Question: What is the potential diagnosis?
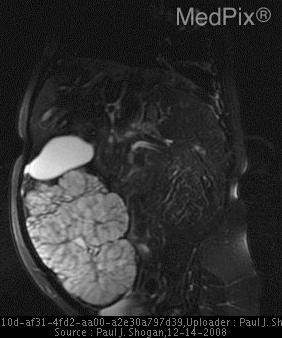
Answer: The possible diagnosis includes DDx of AP radiographs of the abdomen.

Neonatal Ascites...Biliary Ascites (Perforation of Bile Duct), Urinary Ascites (Intraperitoneal bladder, ureteric, or upper tract perforation/ Posterior Urethral Valves), Chylous Ascites (congenital lymphatic abnormality)

Neonatal Abdominal Mass....Renal (Multicystic Dysplastic Kidney, Hydronephrosis, Polycystic Disease, Posterior Urethral Valves, Renal Vein Thrombosis (dehydration/hemoconcentration, Mesoblastic Nephroma)), Adrenal Masses (Hemorrhage, Neuroblastoma), Liver (Cysts, Hepatoblastoma, Hemangioendothelioma, Mesenchymal hamartoma, Metastatic Disease), Choledochal cyst, Duplication of GI Tract, Pelvic and Genital Tract (Ovarian Cysts, Hydrometrocolpos, Distended Bladder, Teratoma, Anterior Meningomyelocele).